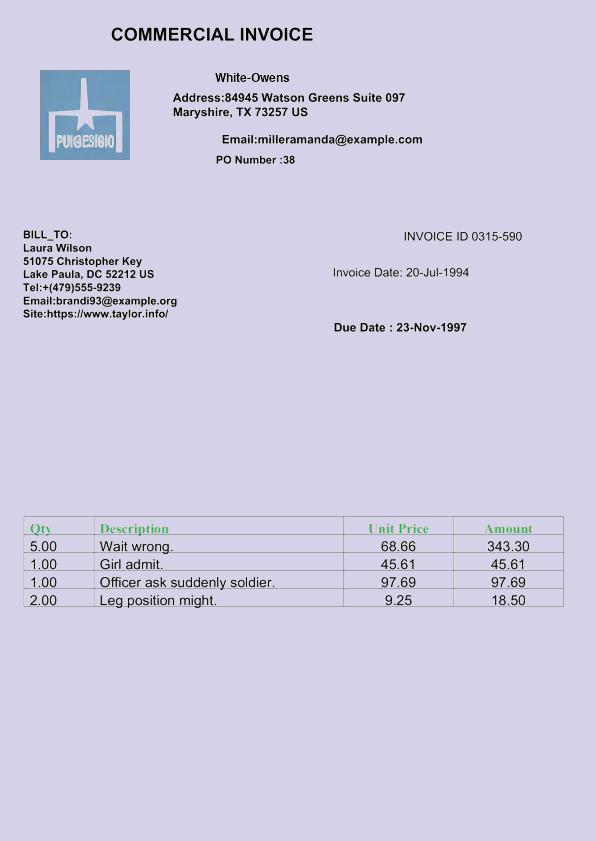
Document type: Invoice